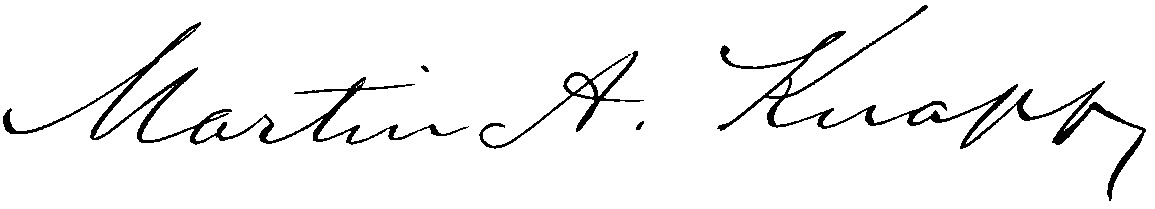
Signature of: martin augustine knapp